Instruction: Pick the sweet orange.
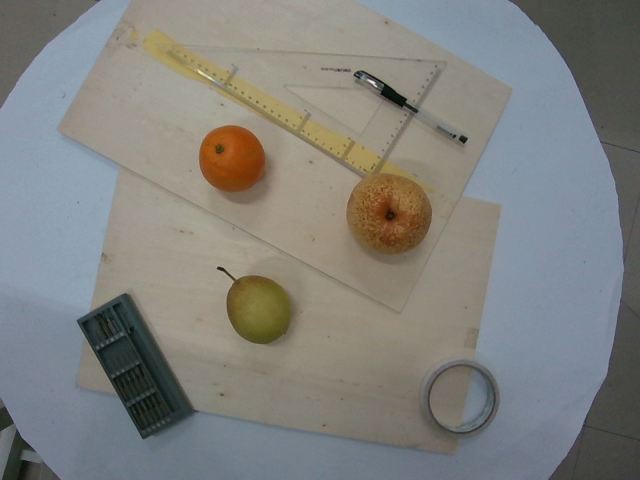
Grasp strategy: vertical